Question: What is the potential diagnosis?
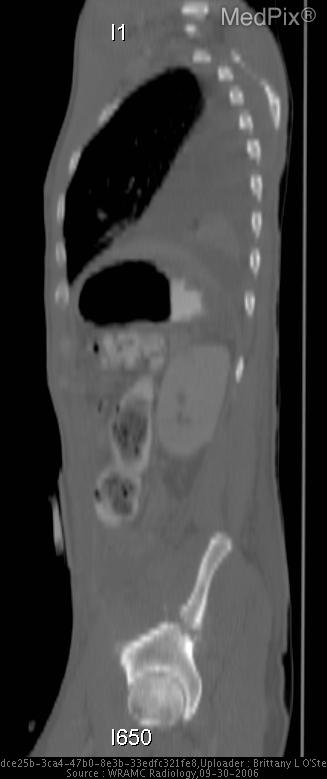
Answer: The possible diagnosis includes PolyTrauma from multiple ballistics.